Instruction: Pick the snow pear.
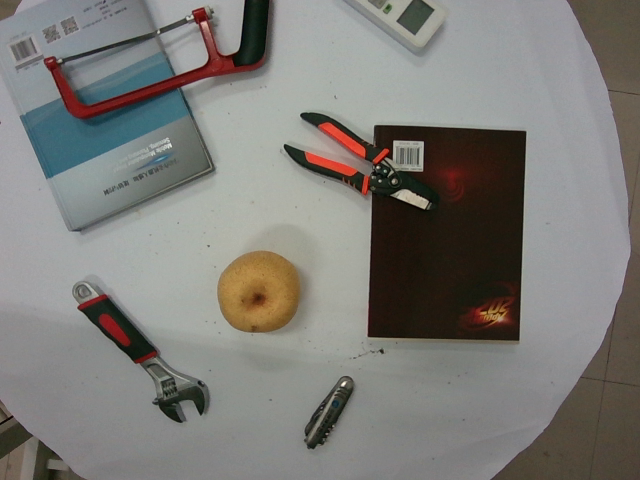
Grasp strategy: vertical